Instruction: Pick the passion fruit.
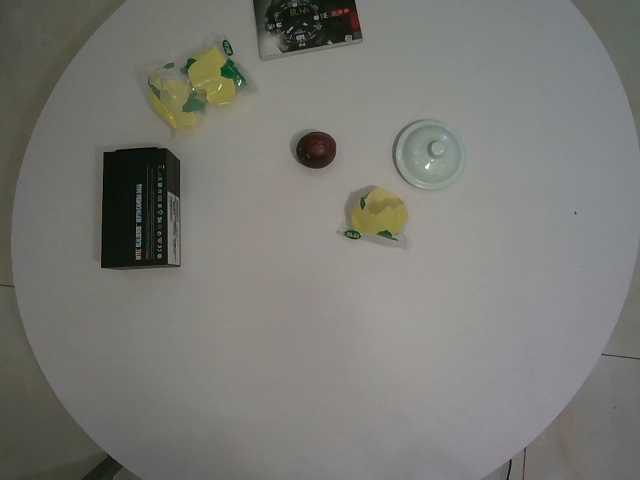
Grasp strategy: vertical